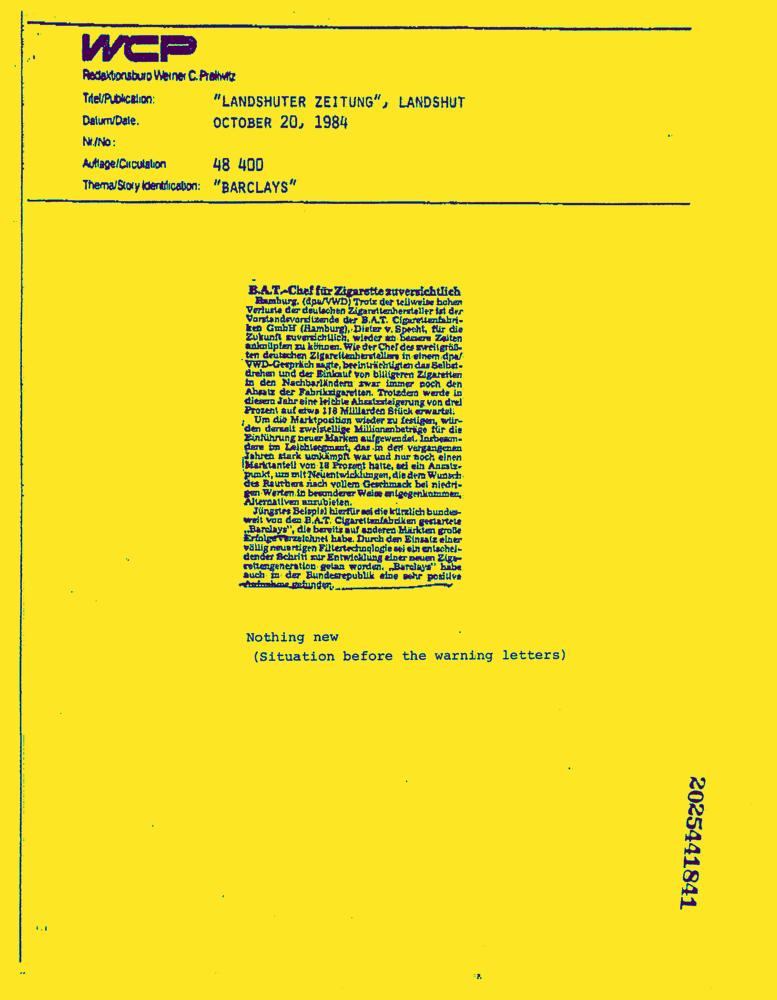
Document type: News-Article